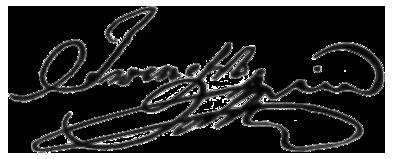
Signature of: josif rajačić